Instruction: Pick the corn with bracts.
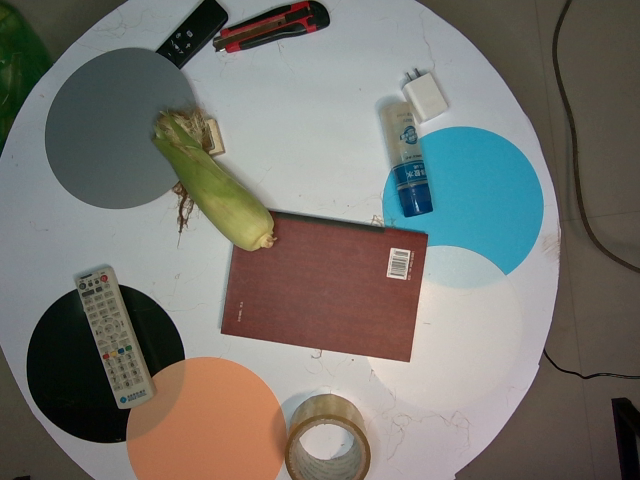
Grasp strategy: vertical